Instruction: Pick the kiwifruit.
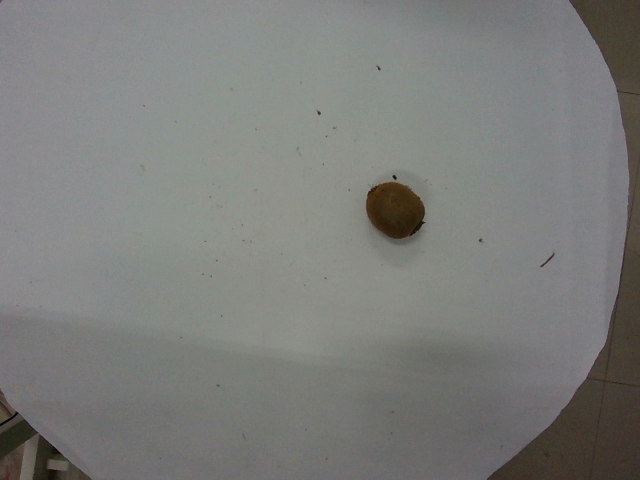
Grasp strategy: vertical